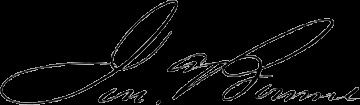
Signature of: jonathan bourne